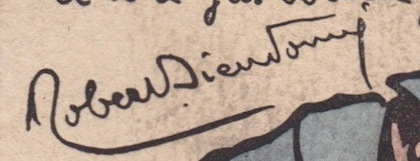
Signature of: robert dieudonné